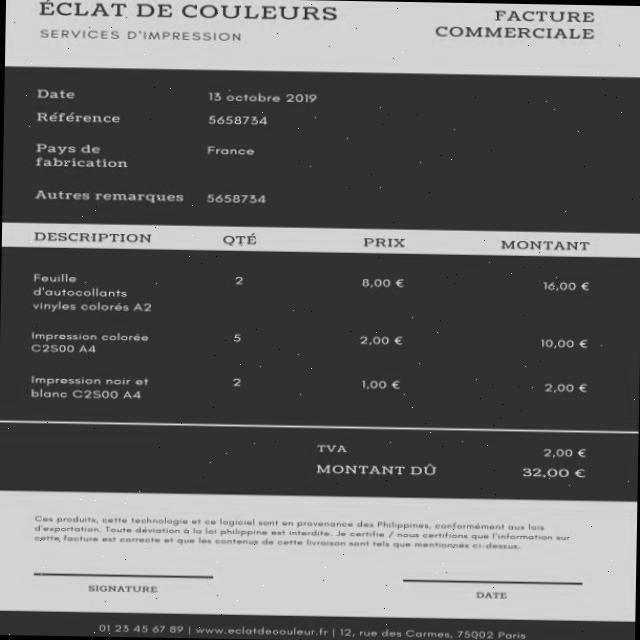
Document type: Invoice